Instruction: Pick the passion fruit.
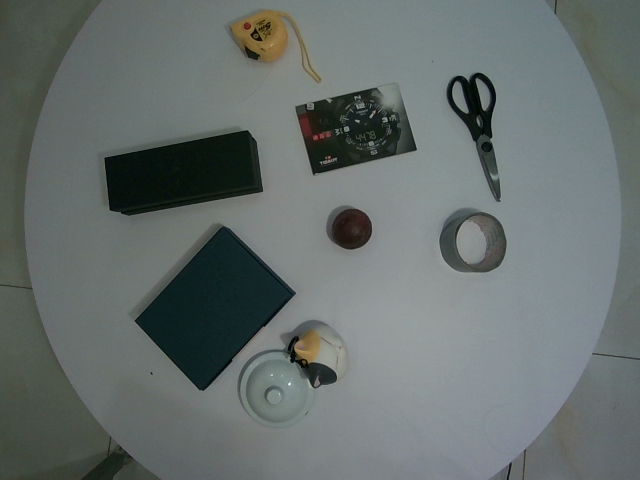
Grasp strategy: vertical